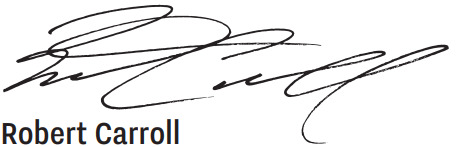
Signature of: robert carroll